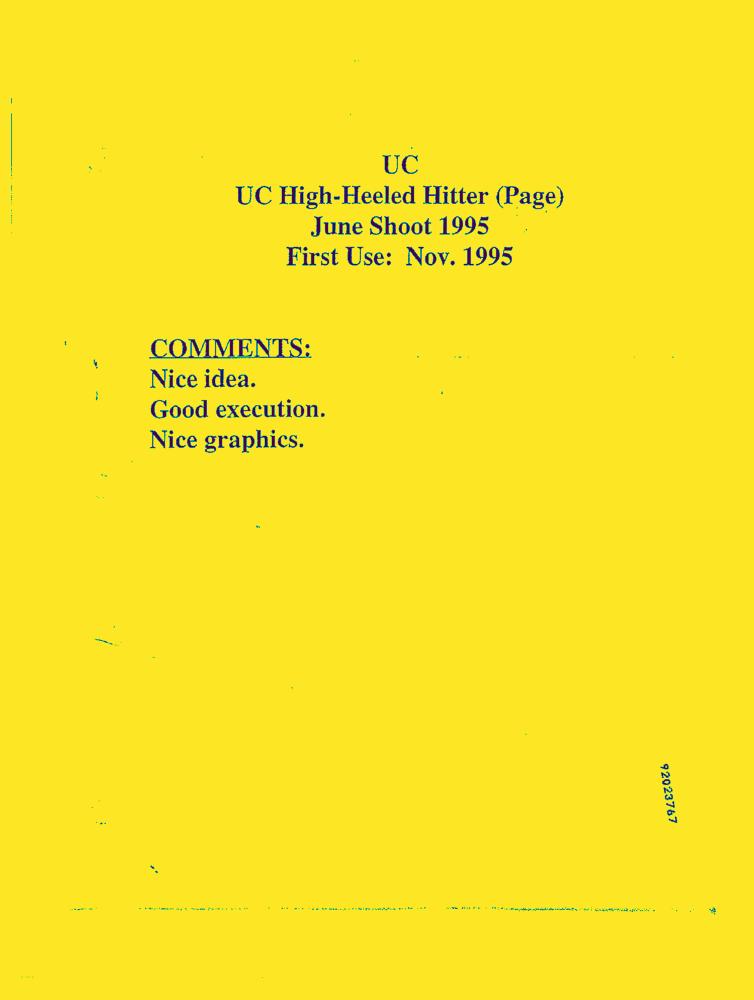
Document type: AD